Patient: Male, age 73
A 73-year-old-man was admitted by a local physician with dyspnea on exertion that had begun 2 months earlier. He was diagnosed with interstitial pneumonia, thrombocythemia, hepatic cirrhosis, and diabetes. He was referred to a hematologist for the thrombocythemia. He came from Nagasaki, an area in Japan in which HTLV-1 is prevalent. The hematologist diagnosed him as an HTLV-1 carrier with myeloproliferative disorder (essential thrombocythemia). He was then referred to our pulmonary outpatient clinic for interstitial pneumonia. Fine crackles were heard at the base of the bilateral lungs. He had a family history of interstitial pneumonia, as his brother and sister had both died of interstitial pneumonia, but the etiology of those interstitial pneumonia cases was not identified. Chest X-ray showed bilateral ground-grass opacity (GGO) in both of the lower lung fields (Fig. 1). Chest CT showed bronchovascular bundle-dominant reticular shadows and GGO in the bilateral lung field (Fig. 2, 7a). His percutaneous oxygen saturation in room air was 97% with a Modified British Medical Research Council (mMRC) grade two, and the findings on the pulmonary function test and 6-minute walk test (6MWT) were normal (Table 1). There were no positive data for collagen disease (Table 1). Given that the CT findings were inconsistent with the UIP pattern, we performed video-assisted thoracoscopic surgery (VATS) to confirm a diagnosis of interstitial pneumonia. Lung tissue was obtained by VATS from three parts of the lung (right S3, right S6, and right S8) (Fig. 2). The pathological findings of right S3 and right S6 were similar, and the primary lesions were organizing pneumonia like-lesions and usual interstitial pneumonia (UIP) like-lesions. In contrast, the primary lesions of right S8 were fibrotic non-specific interstitial pneumonia (f-NSIP)-like lesions (Fig. 3, 4). Taken together, the lung specimens revealed various interstitial pneumonia patterns, including UIP like-lesions, f-NSIP-like lesions, and organizing pneumonia-like lesions that were diagnosed as unclassifiable interstitial pneumonia.
Since HTLV-1 was not detected in the plasma or lung tissue, the patient was diagnosed with IIP. Given that some of these lesions showed a UIP pattern, the patient was administered pirfenidone at 1,800 mg/day. The CT findings and the dyspnea on exertion subsequently improved (Fig. 7b); however, the KL-6 and SP-D increased slightly (Fig. 6, clinical course). Gastrointestinal symptoms and depression developed as side effects 3 months after the initiation of pirfenidone at 1,800 mg/day. We reduced the pirfenidone dose to 1,200 mg/day and continued its administration. The symptom of dyspnea on exertion, the percutaneous oxygen saturation in room air, and the findings on the pulmonary function did not progress (Table 2); however, the CT findings of bronchovascular bundle-dominant reticular shadows and GGO had deteriorated 6 months after the initiation of the pirfenidone treatment (Fig. 7c).
We performed transbronchial lung biopsy (TBLB) and bronchoalveolar lavage (BAL) to rule out the infiltration of leukemic cells or lymphocytic interstitial pneumonia. TBLB specimens and cytology of the bronchoalveolar lavage fluid (BALF) showed no leukemic cells (Fig. 5). However, in the BALF, the percentage of lymphocyte was elevated (37%) and the findings for the HTLV-1 proviral pX gene were positive (Table 2). These results suggested the exacerbation of HABA-associated interstitial pneumonitis. Previous studies have reported the effectiveness of steroids in the treatment of HABA; however, we were concerned about the deterioration of the existing diabetes. We therefore increased the dose of erythromycin, which had been administered for viscous sputum two months earlier, from 200 mg/day to 400 mg/day. The GGO, KL-6, and SP-D improved after combined therapy with pirfenidone and erythromycin (Figure 6, 7).
This combined therapy with pirfenidone at 1,200 mg/day and erythromycin at 400 mg/day has been continued in this patient for more than 2 years, with no progression of the dyspnea on exertion or abnormalities on chest CT thus far.
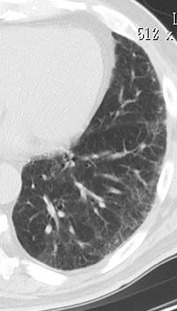
Image caption: The chest HRCT findings. (c) Three months after a dose reduction to 1,200 mg/day, the basal and bronchovascular bundle-dominant reticular shadows and GGO had deteriorated.